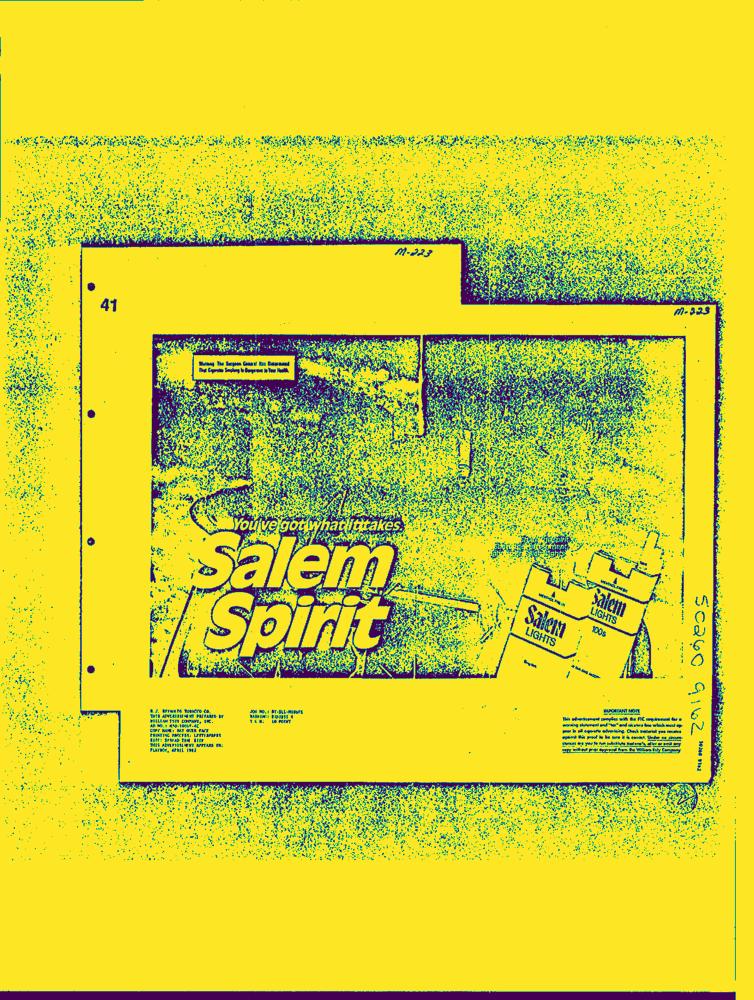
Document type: AD